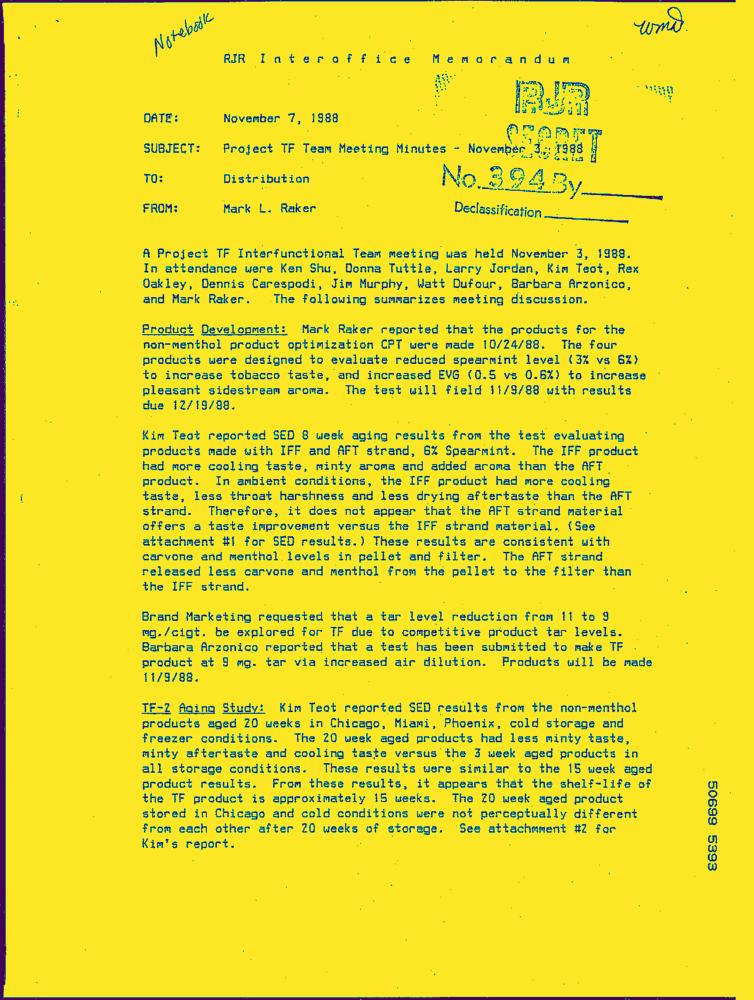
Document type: Letter-Doc